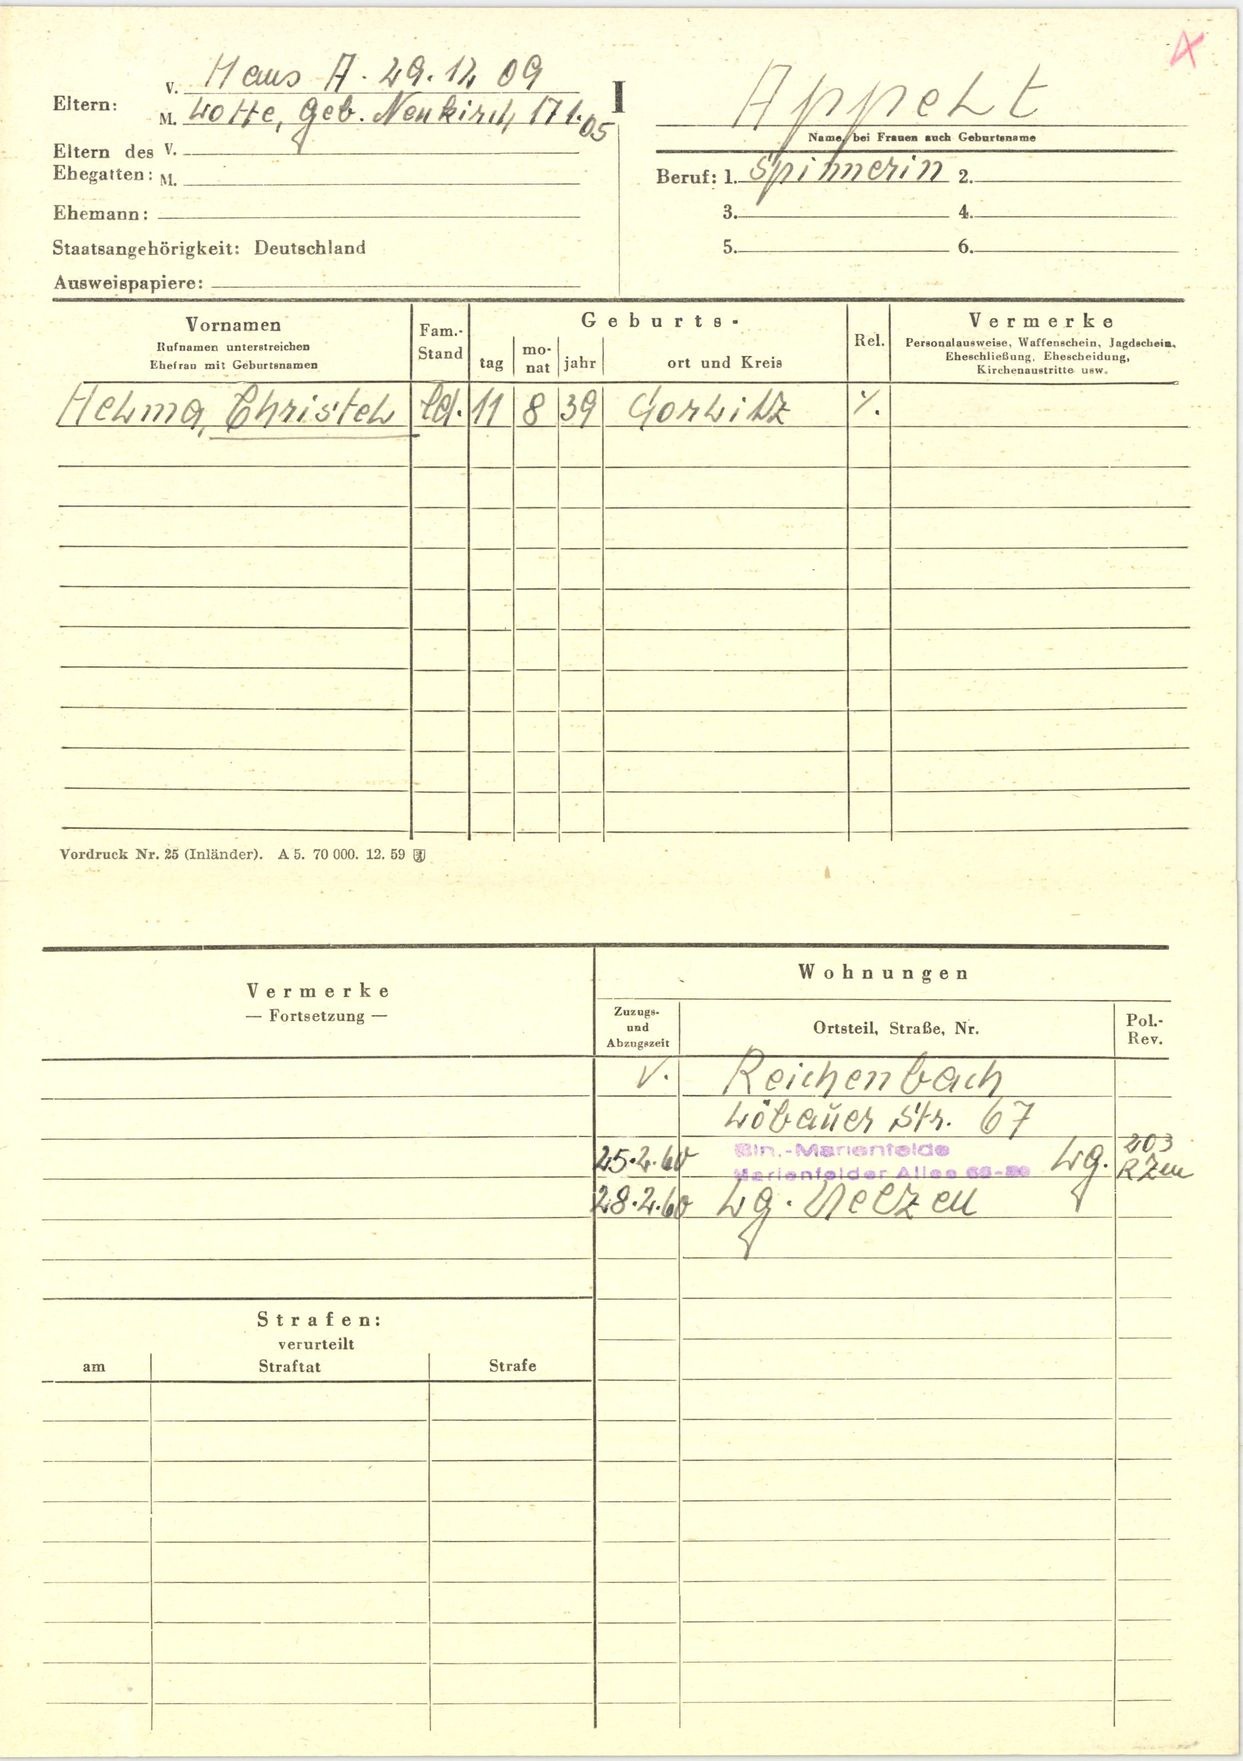
Appelt